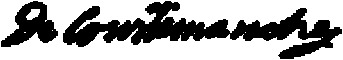
Signature of: augustin le gardeur de courtemanche